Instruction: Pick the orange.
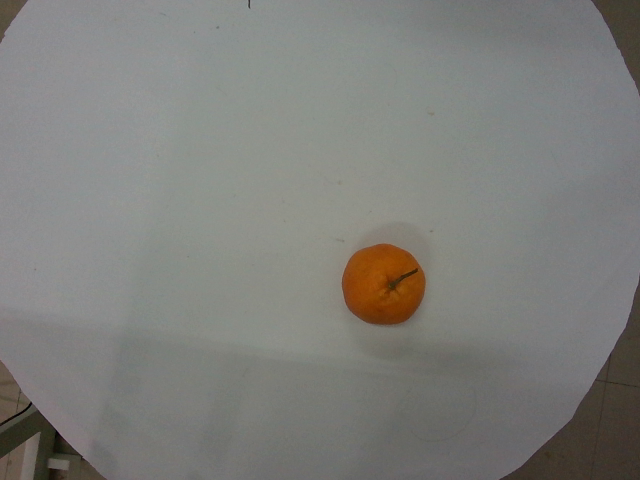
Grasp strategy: vertical